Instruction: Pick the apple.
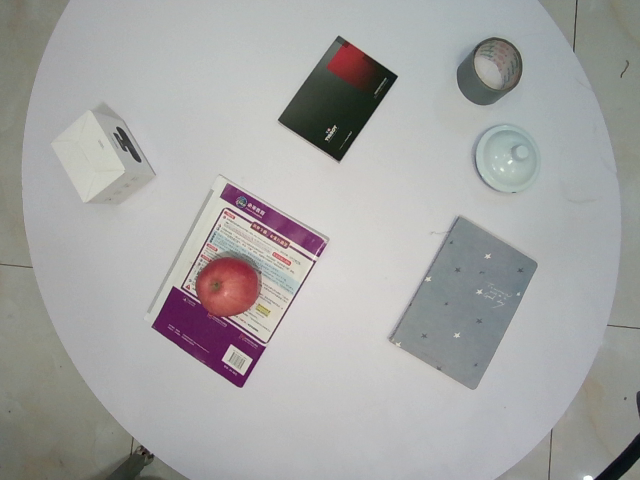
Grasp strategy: vertical